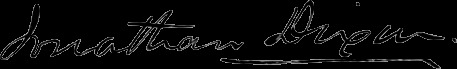
Signature of: jonathan dixon